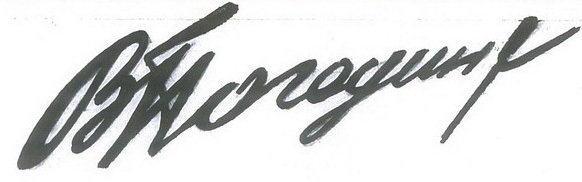
Signature of: viktor pogodin